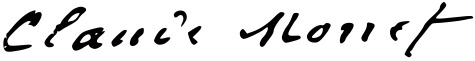
Signature of: claude monet